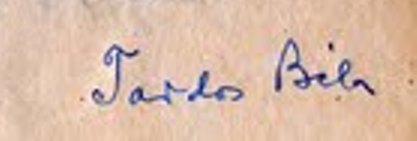
Signature of: béla tardos